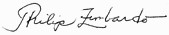
Signature of: philip zimbardo